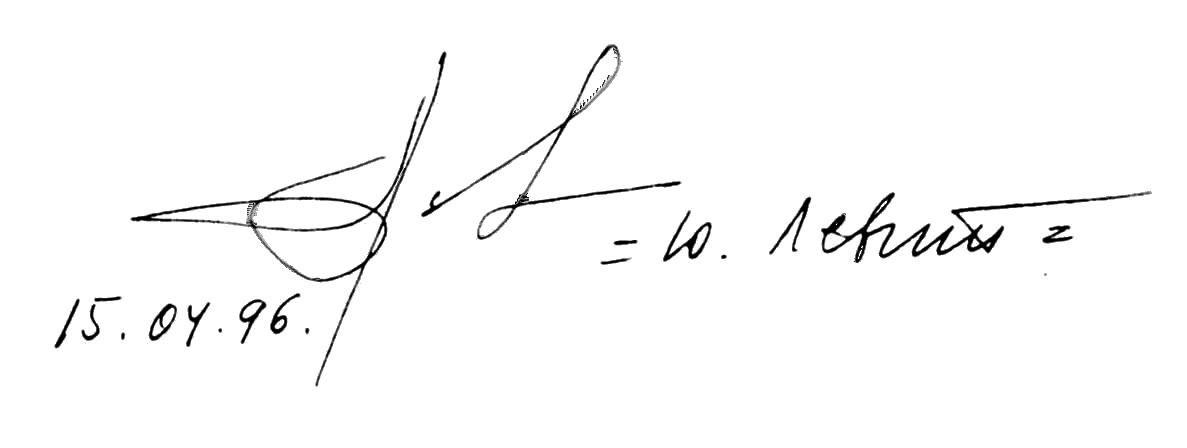
Signature of: yury levit